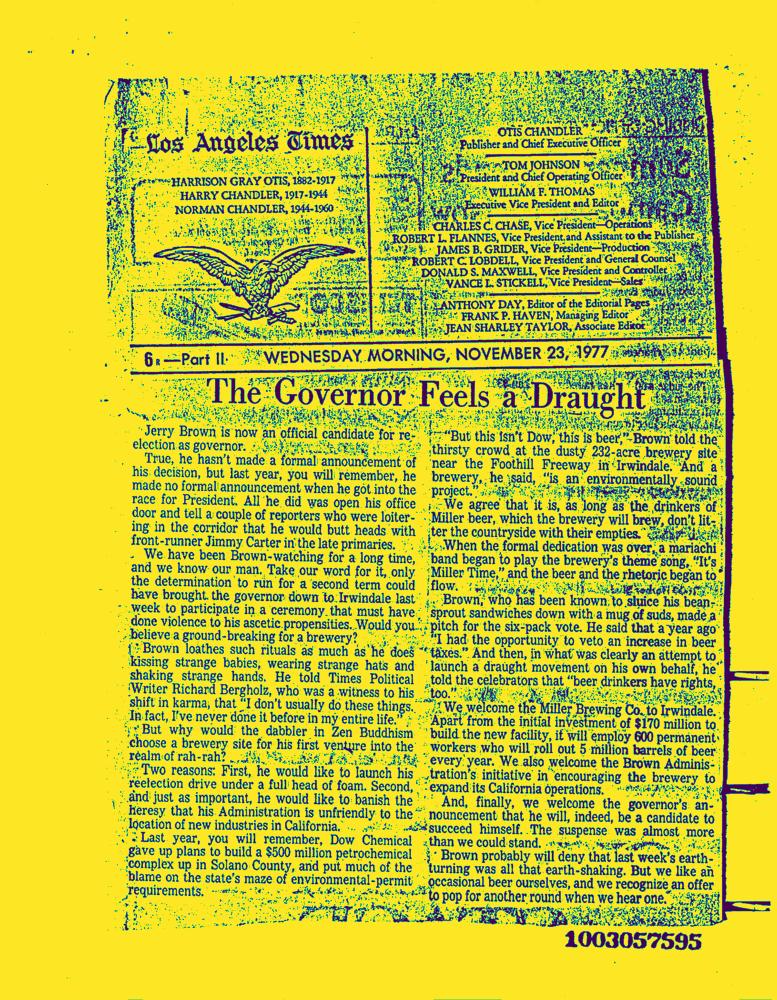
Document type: News-Article